Question: Talk about the condition:
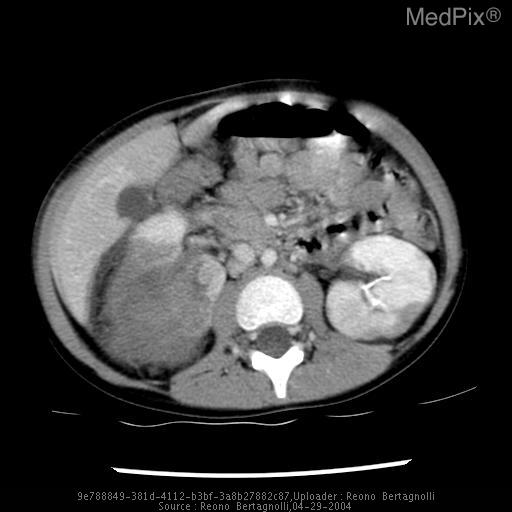
Answer: The disease is discussed as: Wilms' tumor is the most common primary renal malignancy and intra-abdominal tumor of childhood.  Ninety per cent occur in children less than 7 years of age, with a median age of 3-1/2 years.  The children are usually asymptomatic, most often presenting with clinical suspicion of an abdominal mass (approximately 70%).  Other symptoms include abdominal pain (30%), hematuria (15 to 20%), and less commonly with moderately severe hypertension and nonspecific constitutional symptoms (fever, malaise, gastrointestinal complaints).  There is a higher incidence of Wilms' tumor in patients with certain congenital abnormalities such as aniridia, hemi-hypertrophy, Beckwith-Wiedemann syndrome, nephroblastomatosis, and various genitourinary abnormalities (hypoplasia, fusion, ectopia, duplicated collecting systems, hypospadias, and cryptorchidism).

Wilms' tumor is secondary to proliferation of metanephric blastema.  It is typically bulky and usually extends within the renal parenchyma, displacing and distorting the pelvocalyceal system.  However, the mass may be exophytic or may, although rarely, be extrarenal.  The outcome following multimodal therapy depends on the initial stage and whether or not the tumor has favorable or unfavorable histology for response to treatment.  The unfavorable types include anaplastic, sarcomatous, and rhabdoid types.

The following stages have been described for Wilms' tumor:

I:  Tumor limited to kidney and completely resected, negative margins, intact renal capsule, not rupture.

II:  Tumor extends beyond kidney, but completely excised, negative margins, regional infiltration, spillage.

III:  Residual nonhematogenous tumor, confined to abdomen including lymph nodes, peritoneal implants, incomplete excision.

IV:  Hematogenous metastases beyond stage III, i.e., lung, liver, bone, brain.

V:  Bilateral renal involvement, at time of diagnosis.

Wilms' tumor is bilateral (Stage V) in 5 to 10% at time of initial diagnosis.  In a patient with unilateral Wilms', a contralateral tumor may develop 5 to 10 years later, although the majority occur within 2 years.  The work-up should include a plain abdominal supine radiograph, not only to look for mass affect but also to look for calcifications, skeletal abnormalities, and paravertebral masses which may help in differentiating Wilms' tumor from neuroblastoma.

The next imaging study should be abdominal and pelvic sonography to determine the organ of origin, the size and extent of the mass, the characteristics of the mass (solid, cystic, complex calcifications), the presence of regional lymphadenopathy, liver metastases, tumor thrombus in the renal vein, inferior vena cava, and/or right atrium, and to look for bilaterality of the mass.  One should also look for any evidence of nephroblastomatosis which appears sonographically as hypoechoic masses in the periphery of the kidney, thickening of the renal capsule, or as nodularity or lobulation of the kidney.  This entity, which may be an anlage for Wilms' tumor, is much more easily seen with contrast- enhanced CT.  Duplex and/or color Doppler imaging are particularly helpful in the evaluation of the venous vasculature structures that may be involved with Wilms' tumor.  Wilms' tumor is most often a solid mass, although cystic spaces may often be seen within the mass due to internal hemorrhage and/or necrosis.  We have noted that some of the cystic spaces within Wilms' tumor are large venous channels due to arteriovenous shunting.

Depending upon the sophistication of the ultrasound, one may choose to also obtain a baseline CT, unless nephroblastomatosis is suspected.  Certainly a baseline chest CT is recommended prior to surgery to look for pulmonary metastases.  During and after their treatment, sonography is an excellent noninvasive means of following the children.